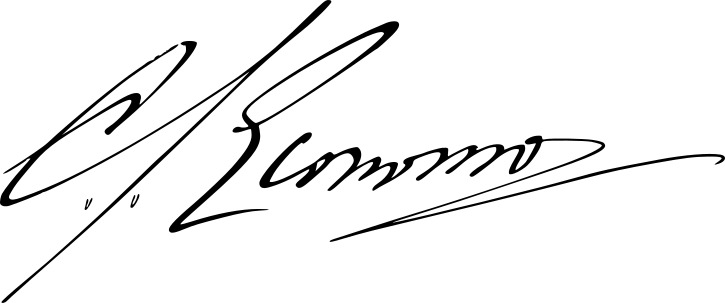
Signature of: constantin von economo